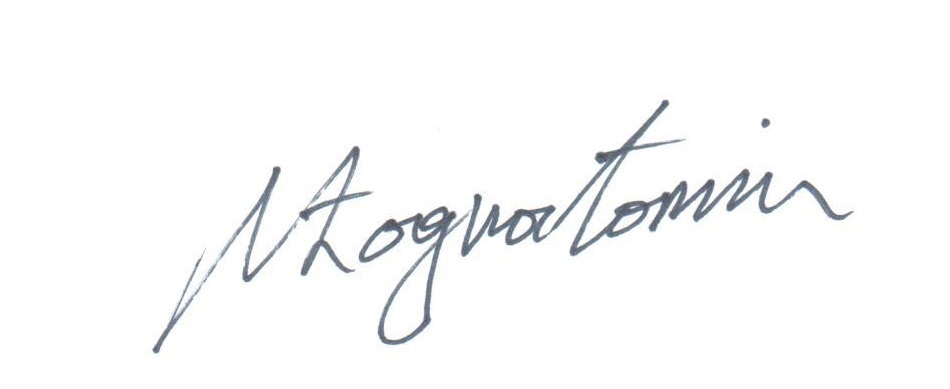
Signature of: vladan zagrađanin